Question: Can you provide the account number mentioned in the document?
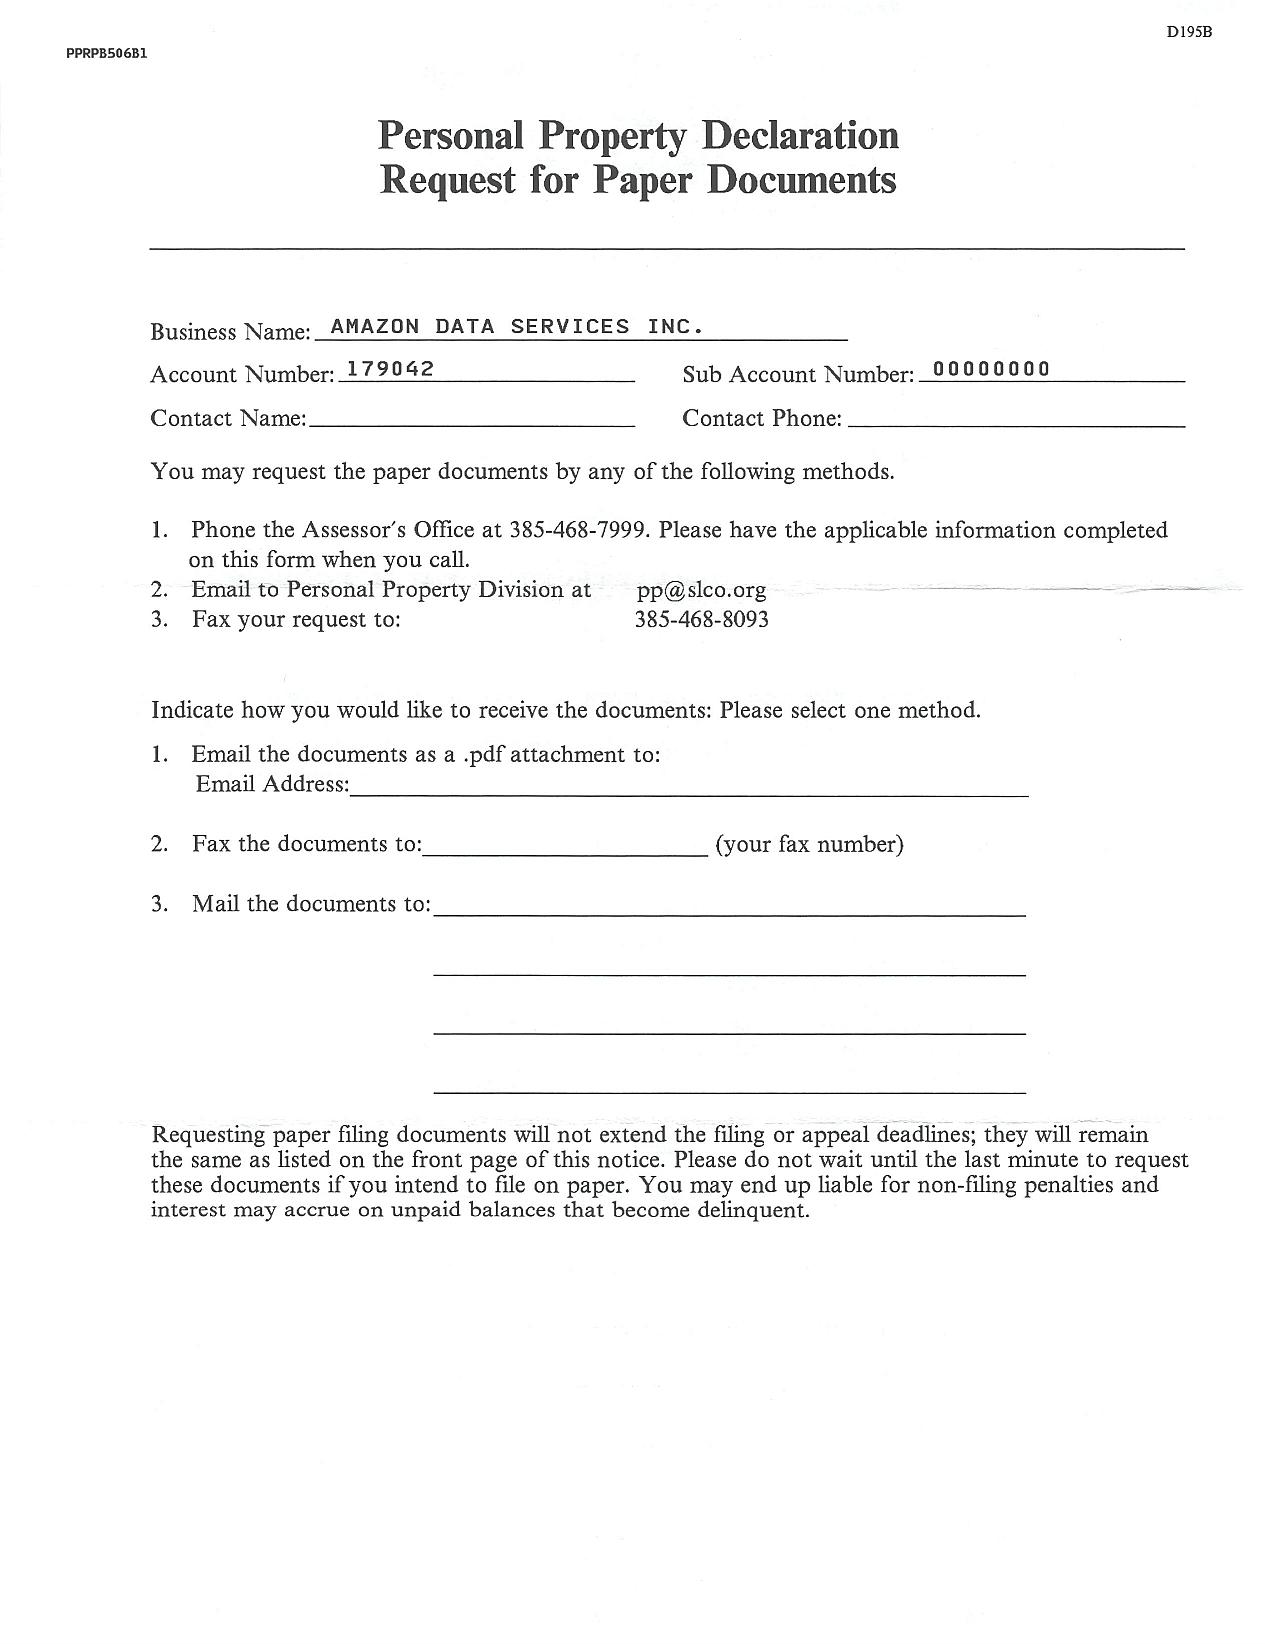
Answer: "179042"